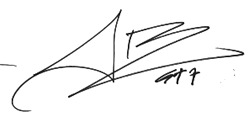
Signature of: jay b